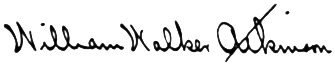
Signature of: william walker atkinson